Question: What is the filing due date as per the document?
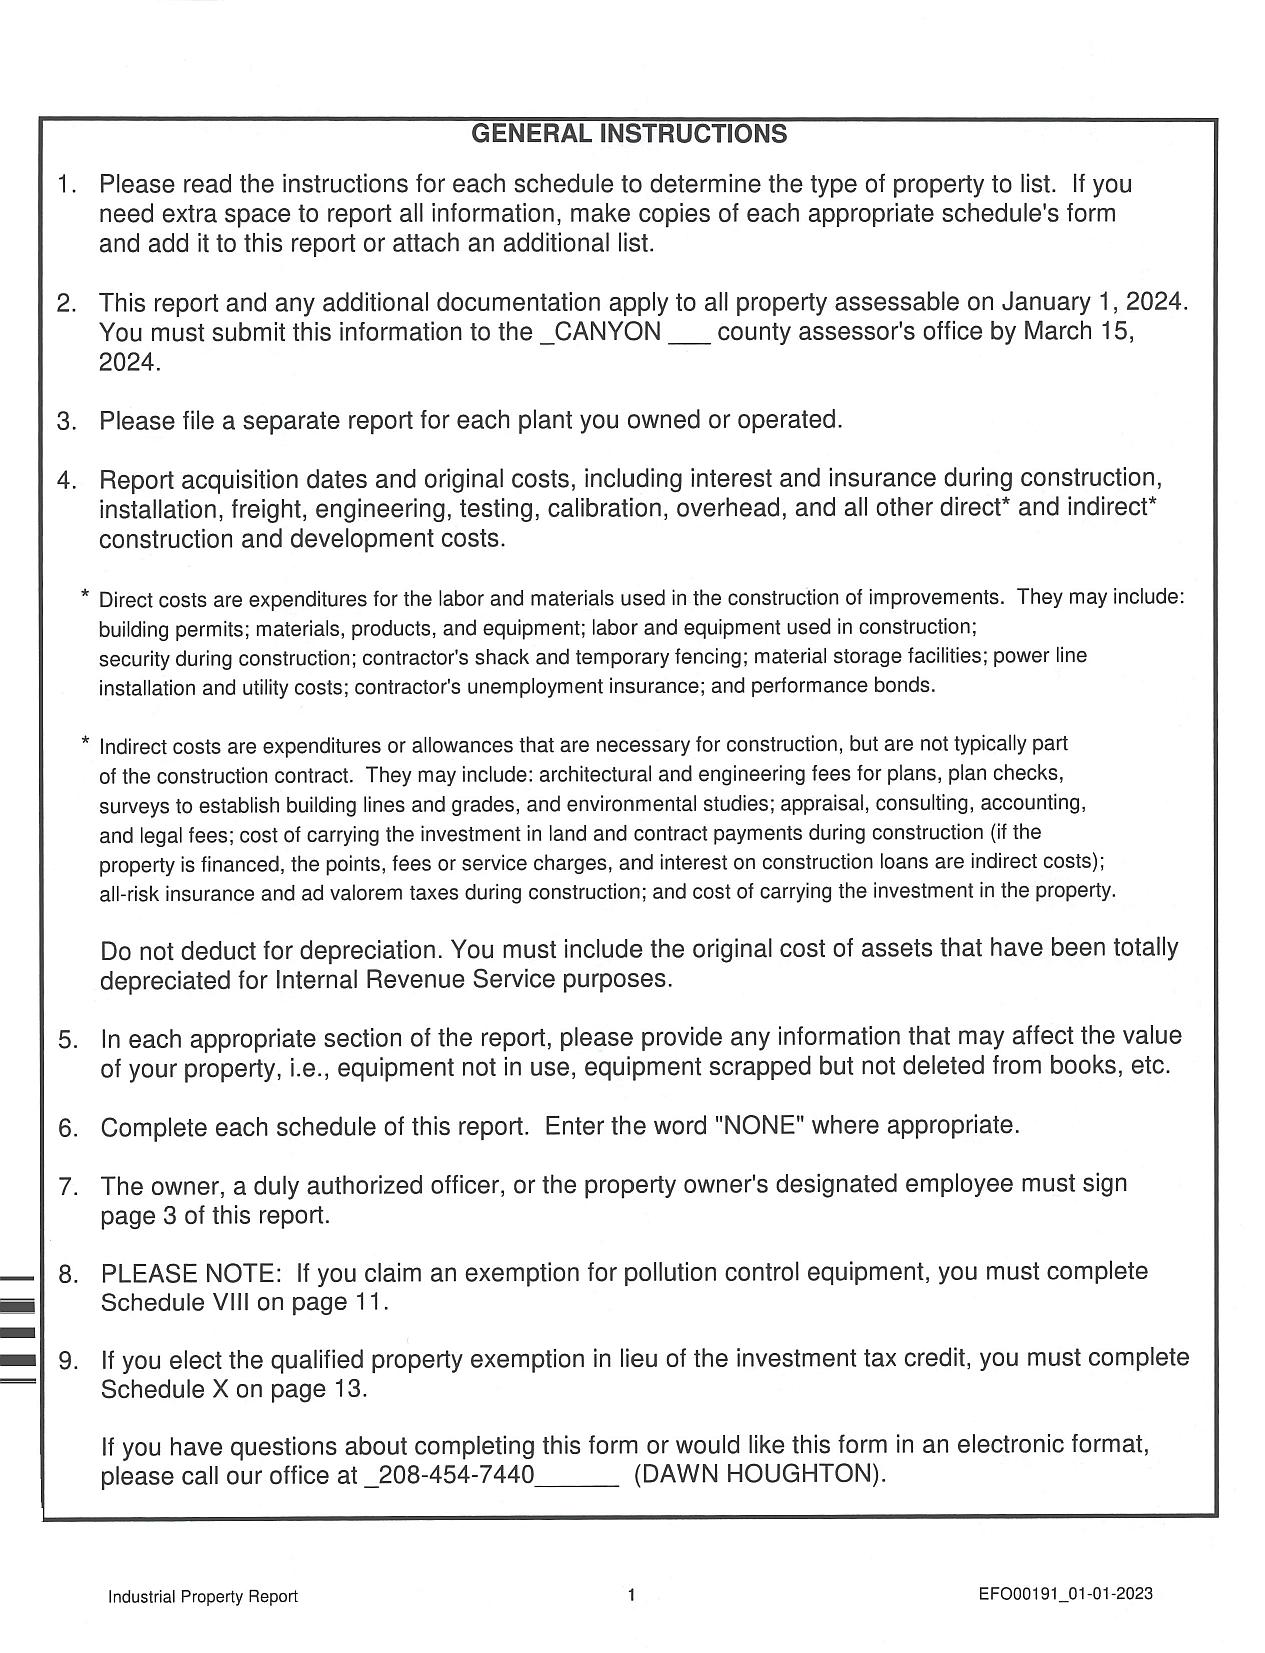
Answer: "15-Mar-24"